Question: Explain the disease:
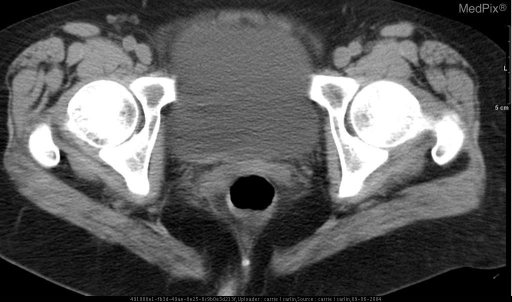
Answer: The disease is discussed as: Ischemic colitis is an acute inflammatory process secondary to arterial thrombosis (most commonly) or venous thrombosis.  It usually occurs in older patients.  It is usually treated conservatively.  On CT, there is typically mild to moderate wall thickening.  Involvement of the splenic flexure and descending colon is a characteristic distribution.  Pneumatosis and portal venous gas are ominous signs (obviously), signifying a more severe course that usually requires surgery.  Stricture formation can occur after the acute inlammation has resolved.